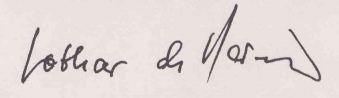
Signature of: lothar de maizière